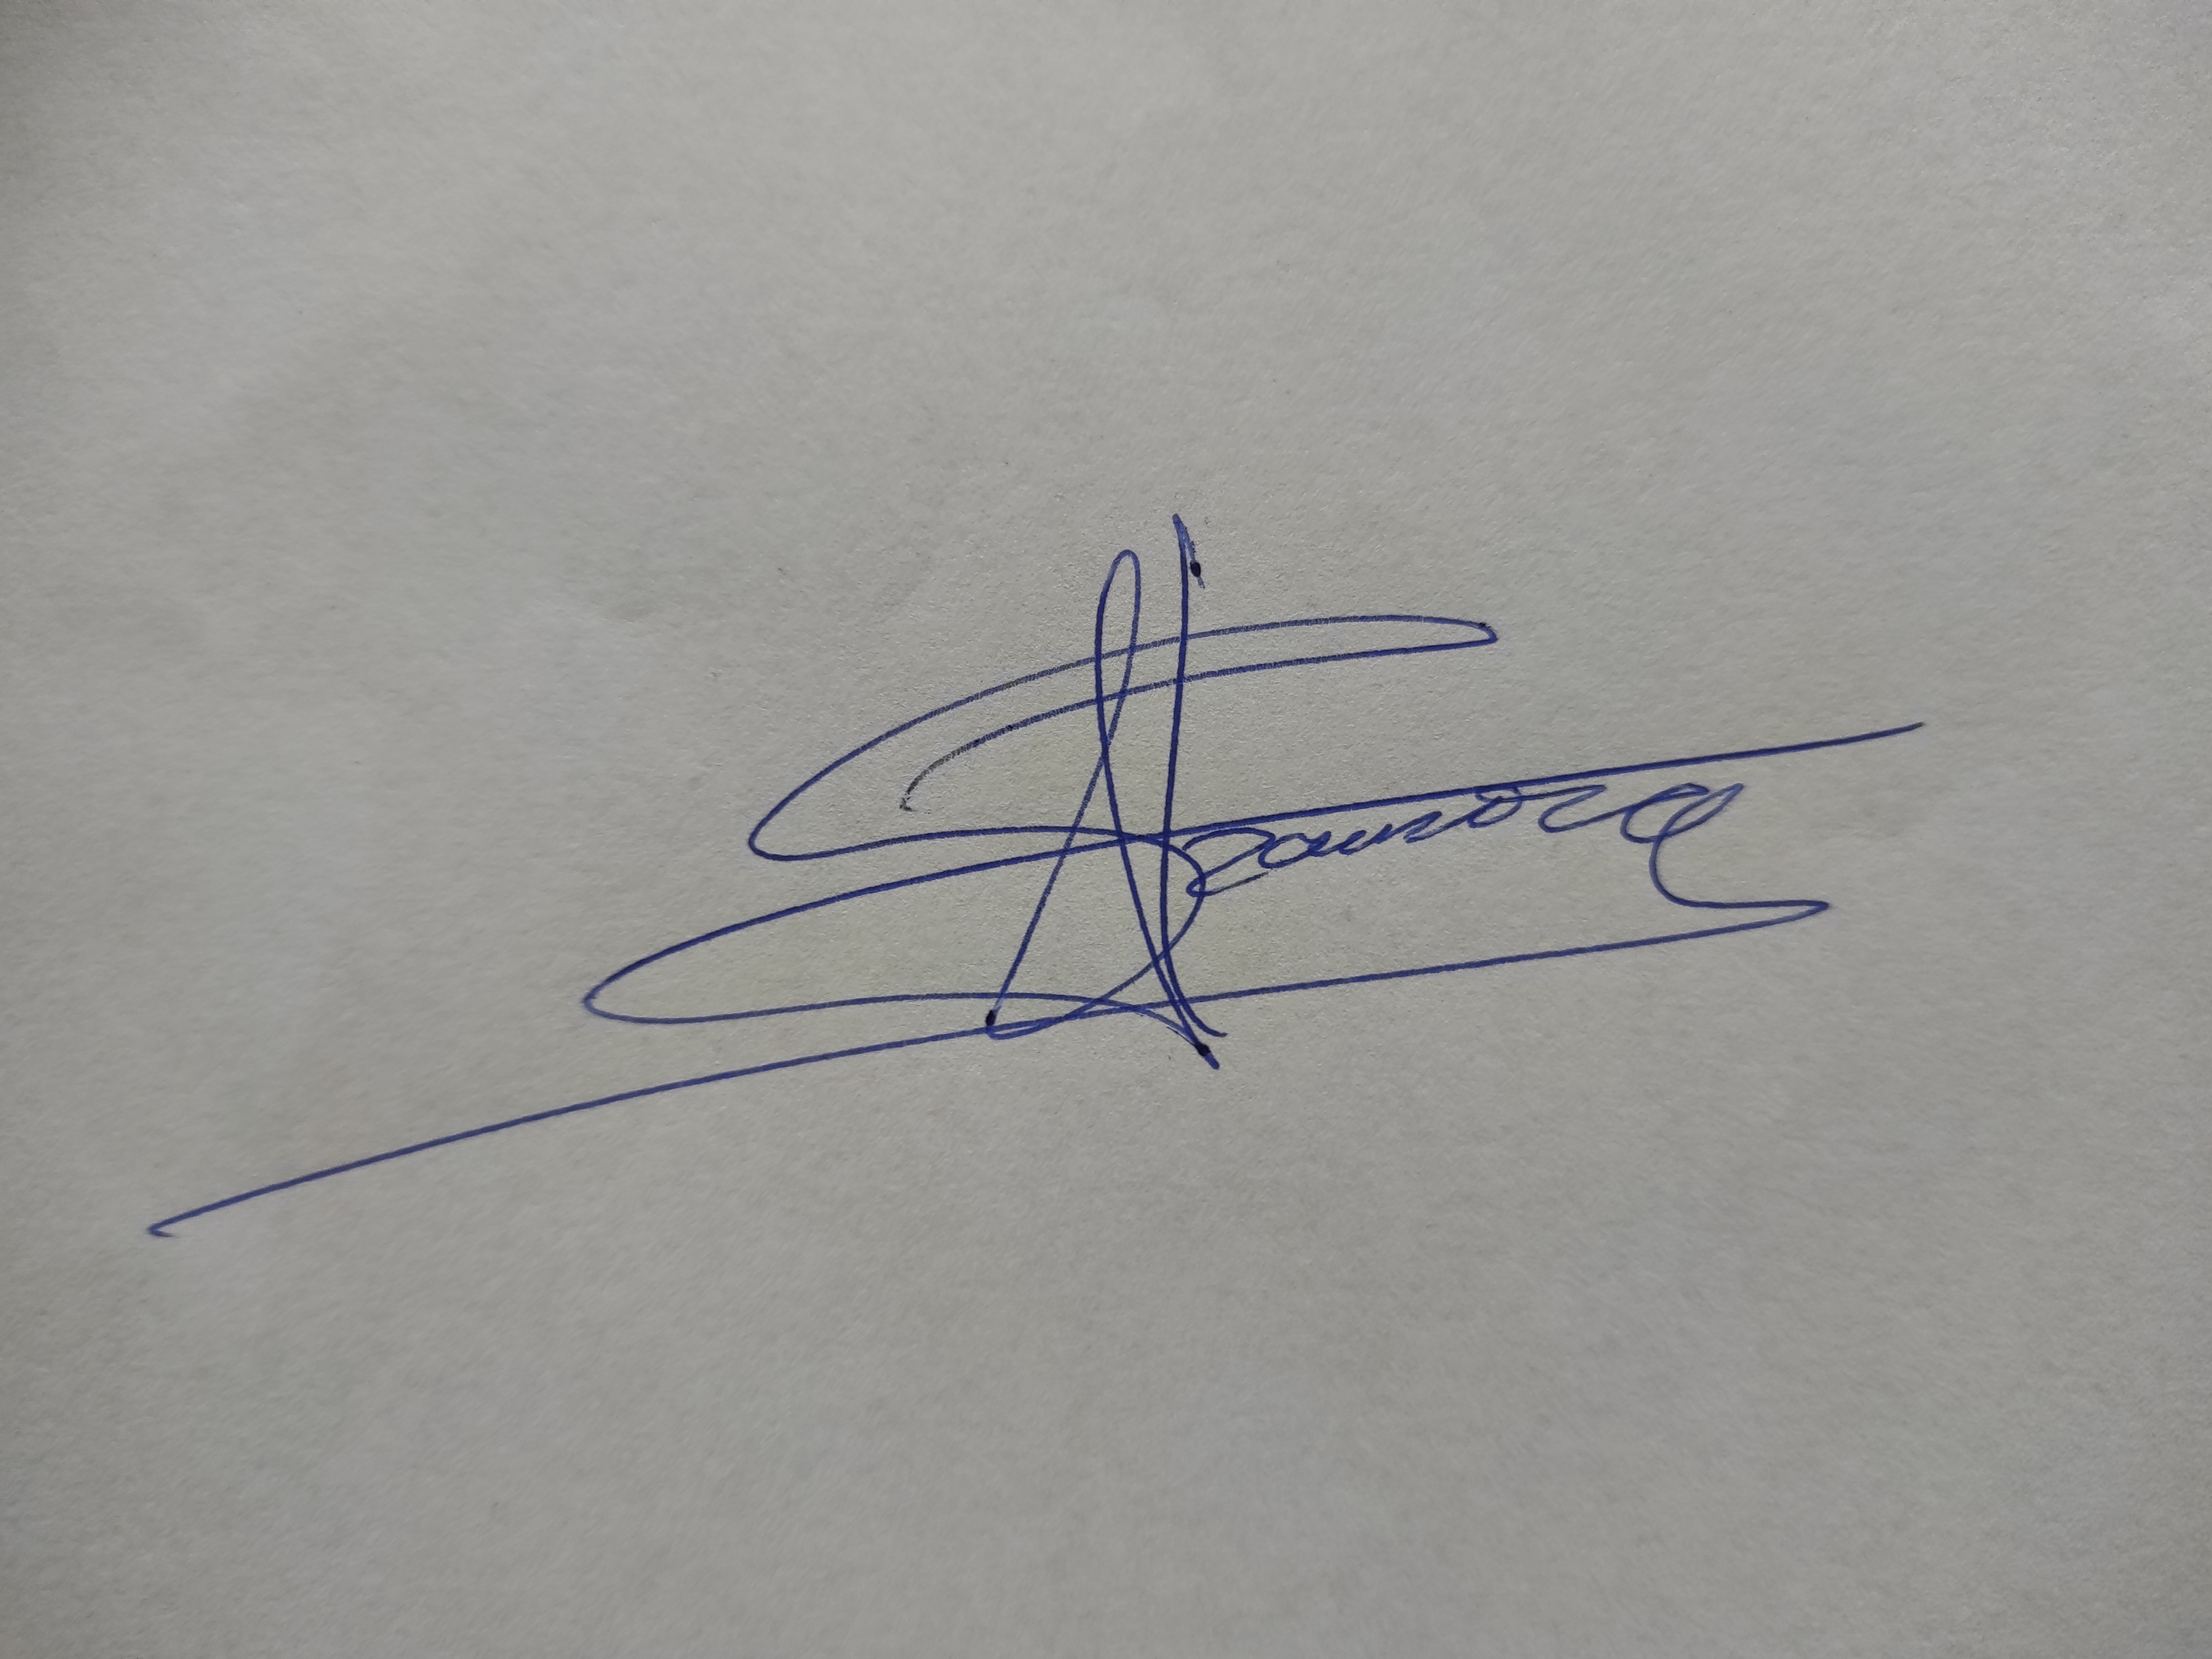
Signature of: sebastià alzamora i martín